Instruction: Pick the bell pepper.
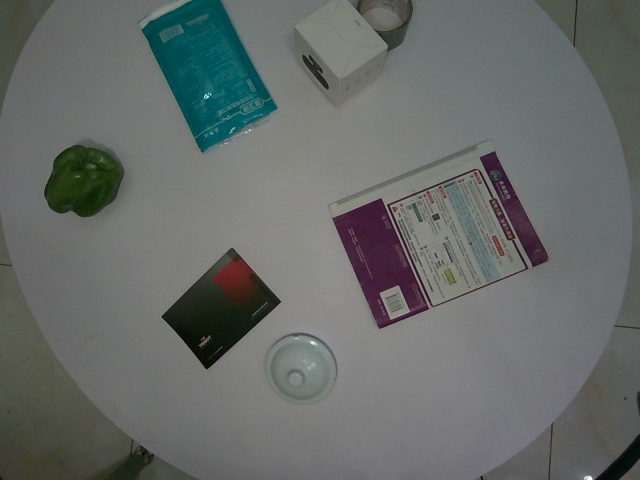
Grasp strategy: vertical